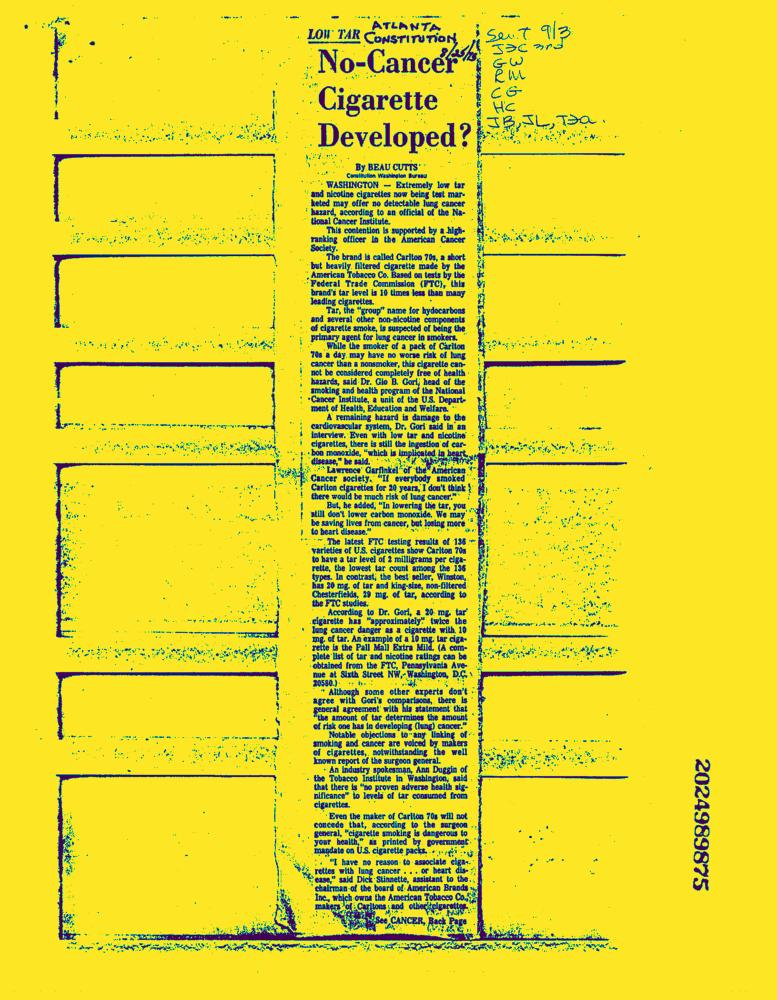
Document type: News-Article